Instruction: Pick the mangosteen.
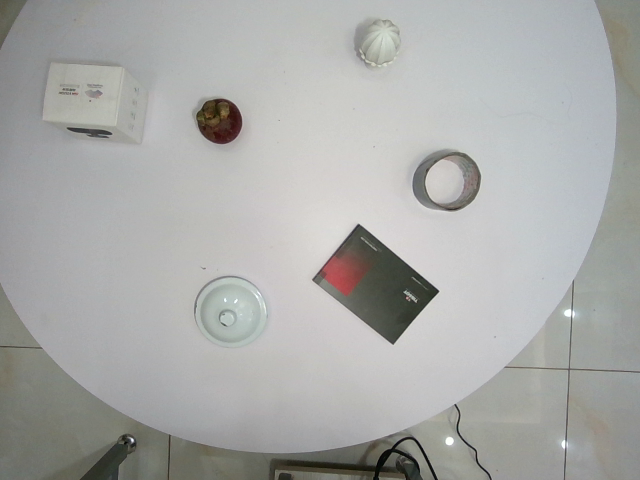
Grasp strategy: vertical